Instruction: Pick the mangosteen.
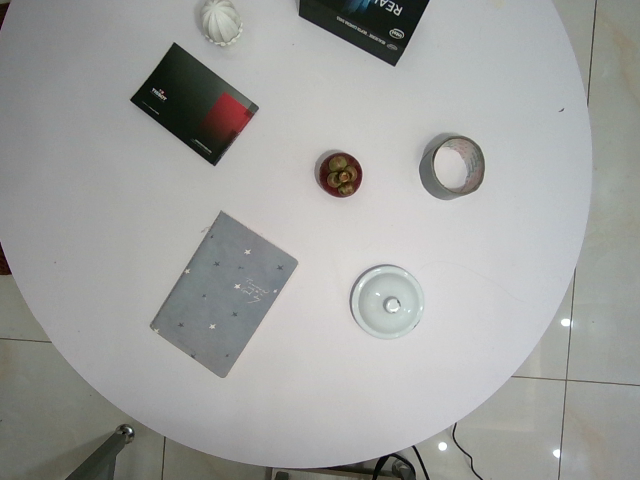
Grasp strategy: vertical